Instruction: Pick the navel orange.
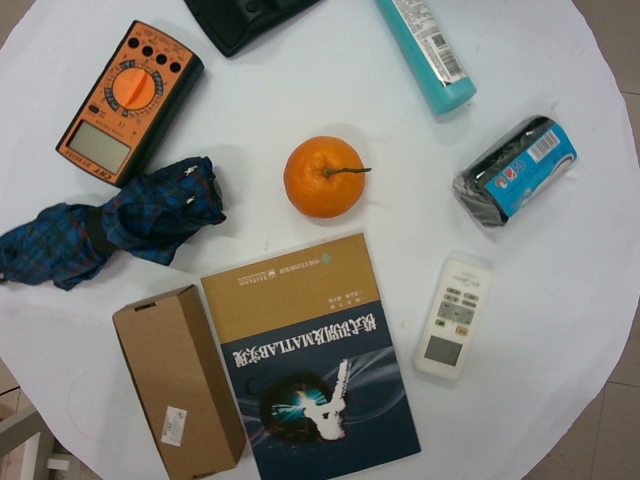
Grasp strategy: vertical